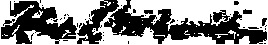
Signature of: robert laird mccormick